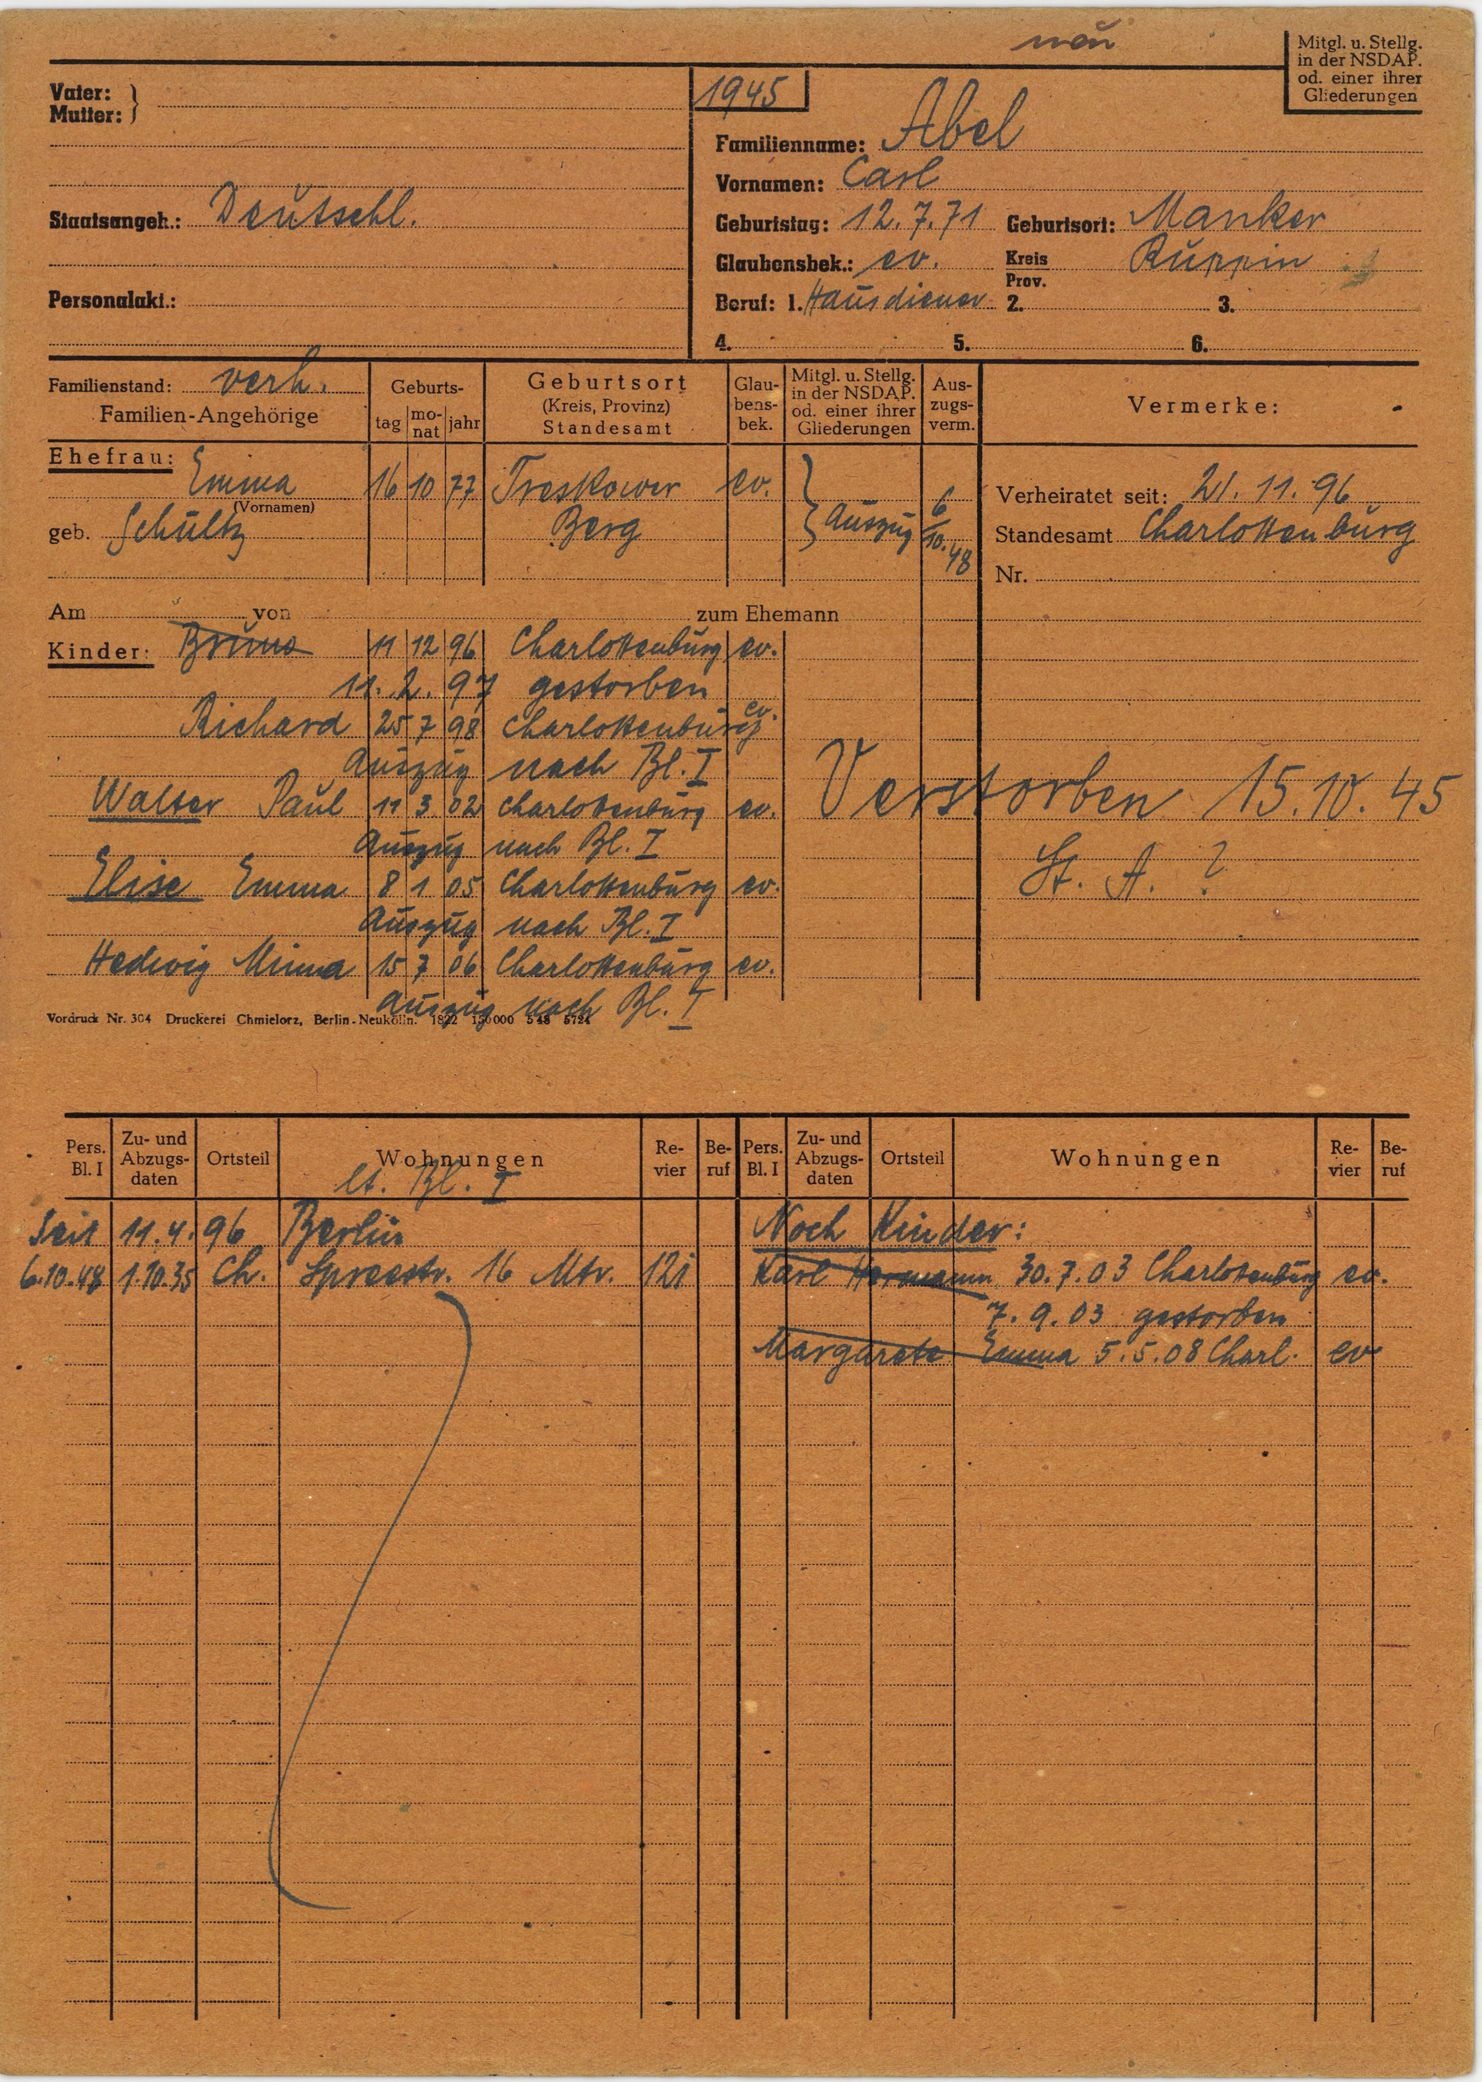
Abel